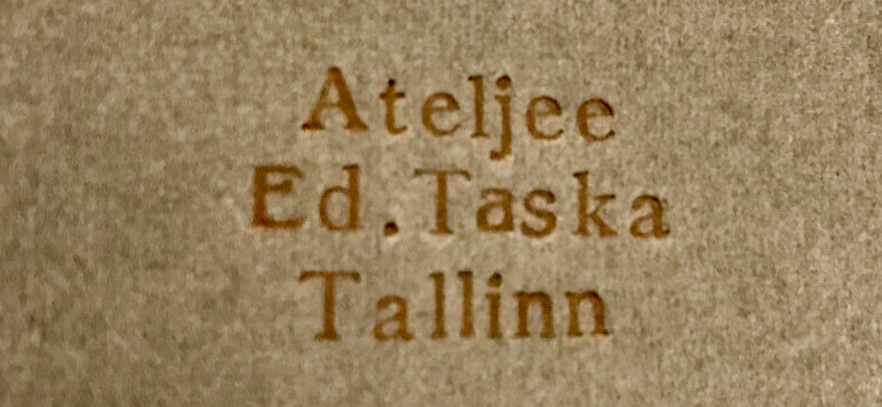
Signature of: eduard taska